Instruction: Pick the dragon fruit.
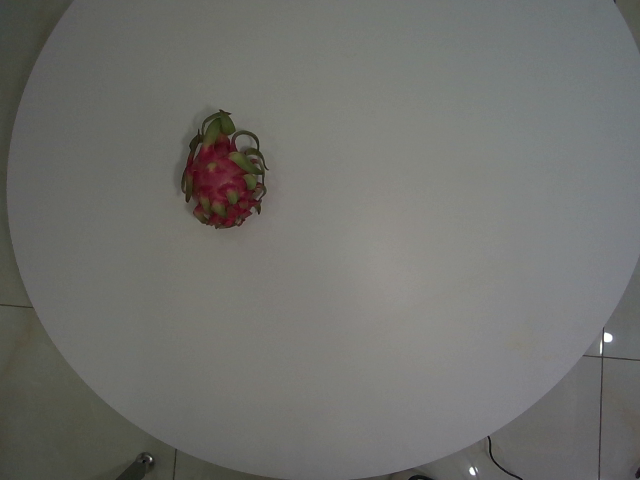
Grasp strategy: vertical